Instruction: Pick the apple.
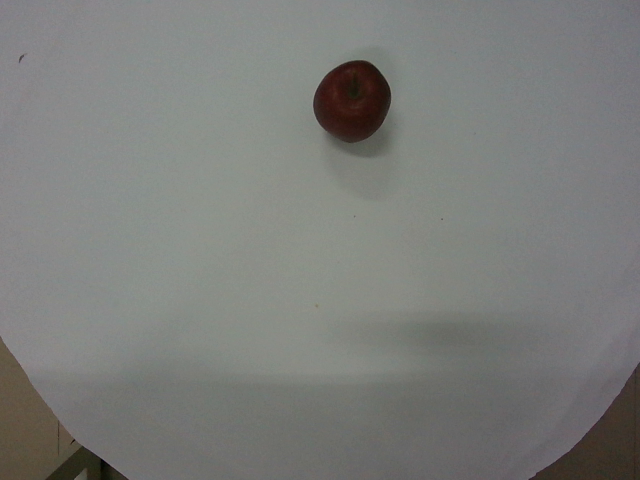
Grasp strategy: vertical